Question: What was observed in the imaging?
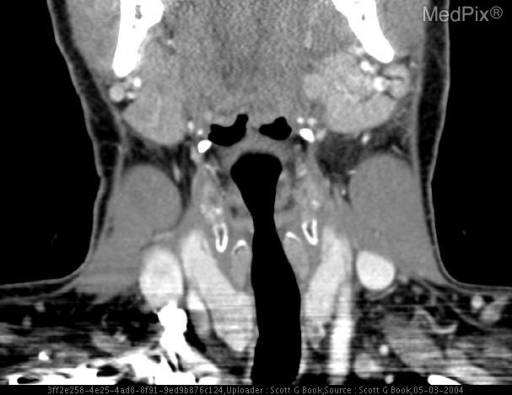
Answer: The imaging shows Enlargement and enhancement of left parotid, submandibular and sublingual glands with inflammatory stranding.  No stones or masses. Reactive cervical adenotpathy seen. Enlarged enhancing submandibular gland with inflammatory stranding..